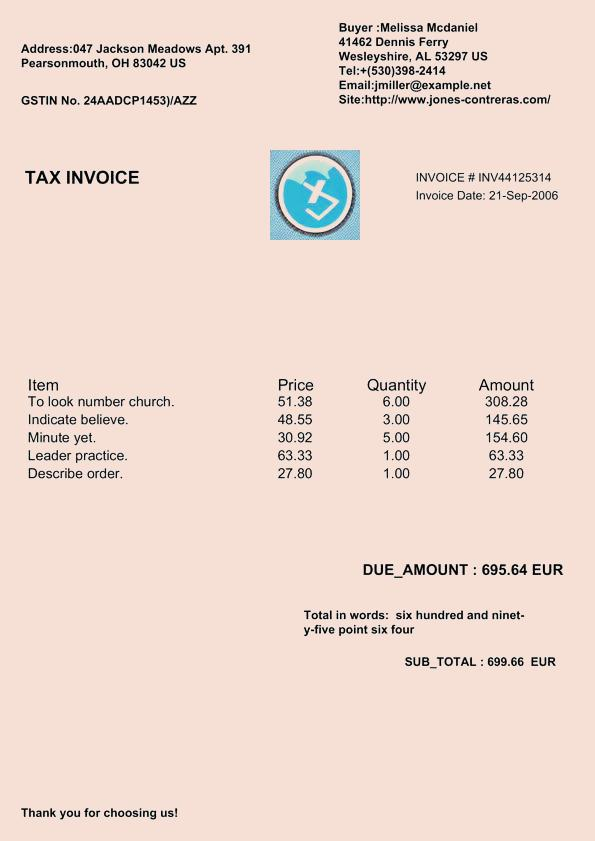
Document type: Invoice